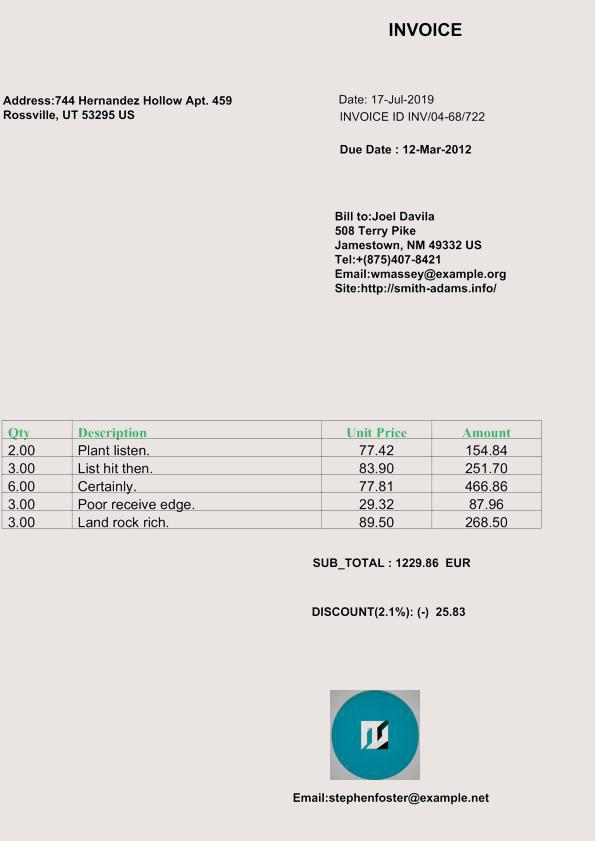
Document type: Invoice